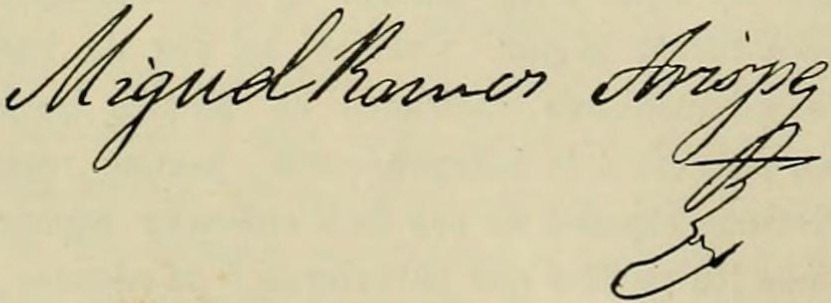
Signature of: miguel ramos arizpe